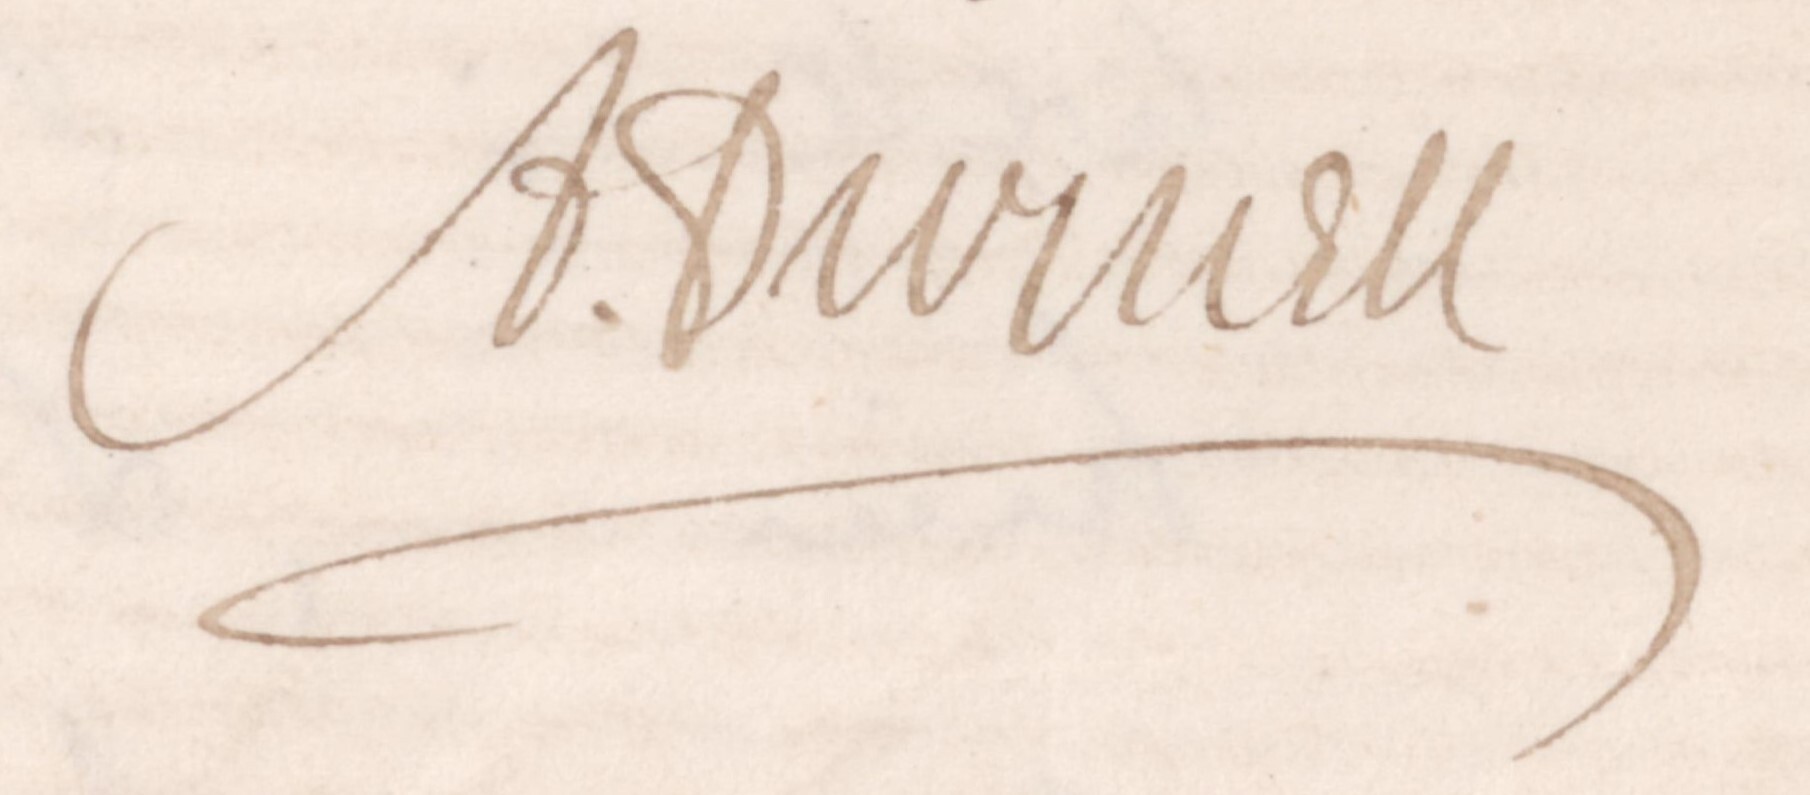
Signature of: arthur coke burnell